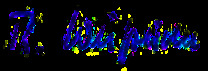
Signature of: richard von weizsäcker